Question: Which state is mentioned in the document?
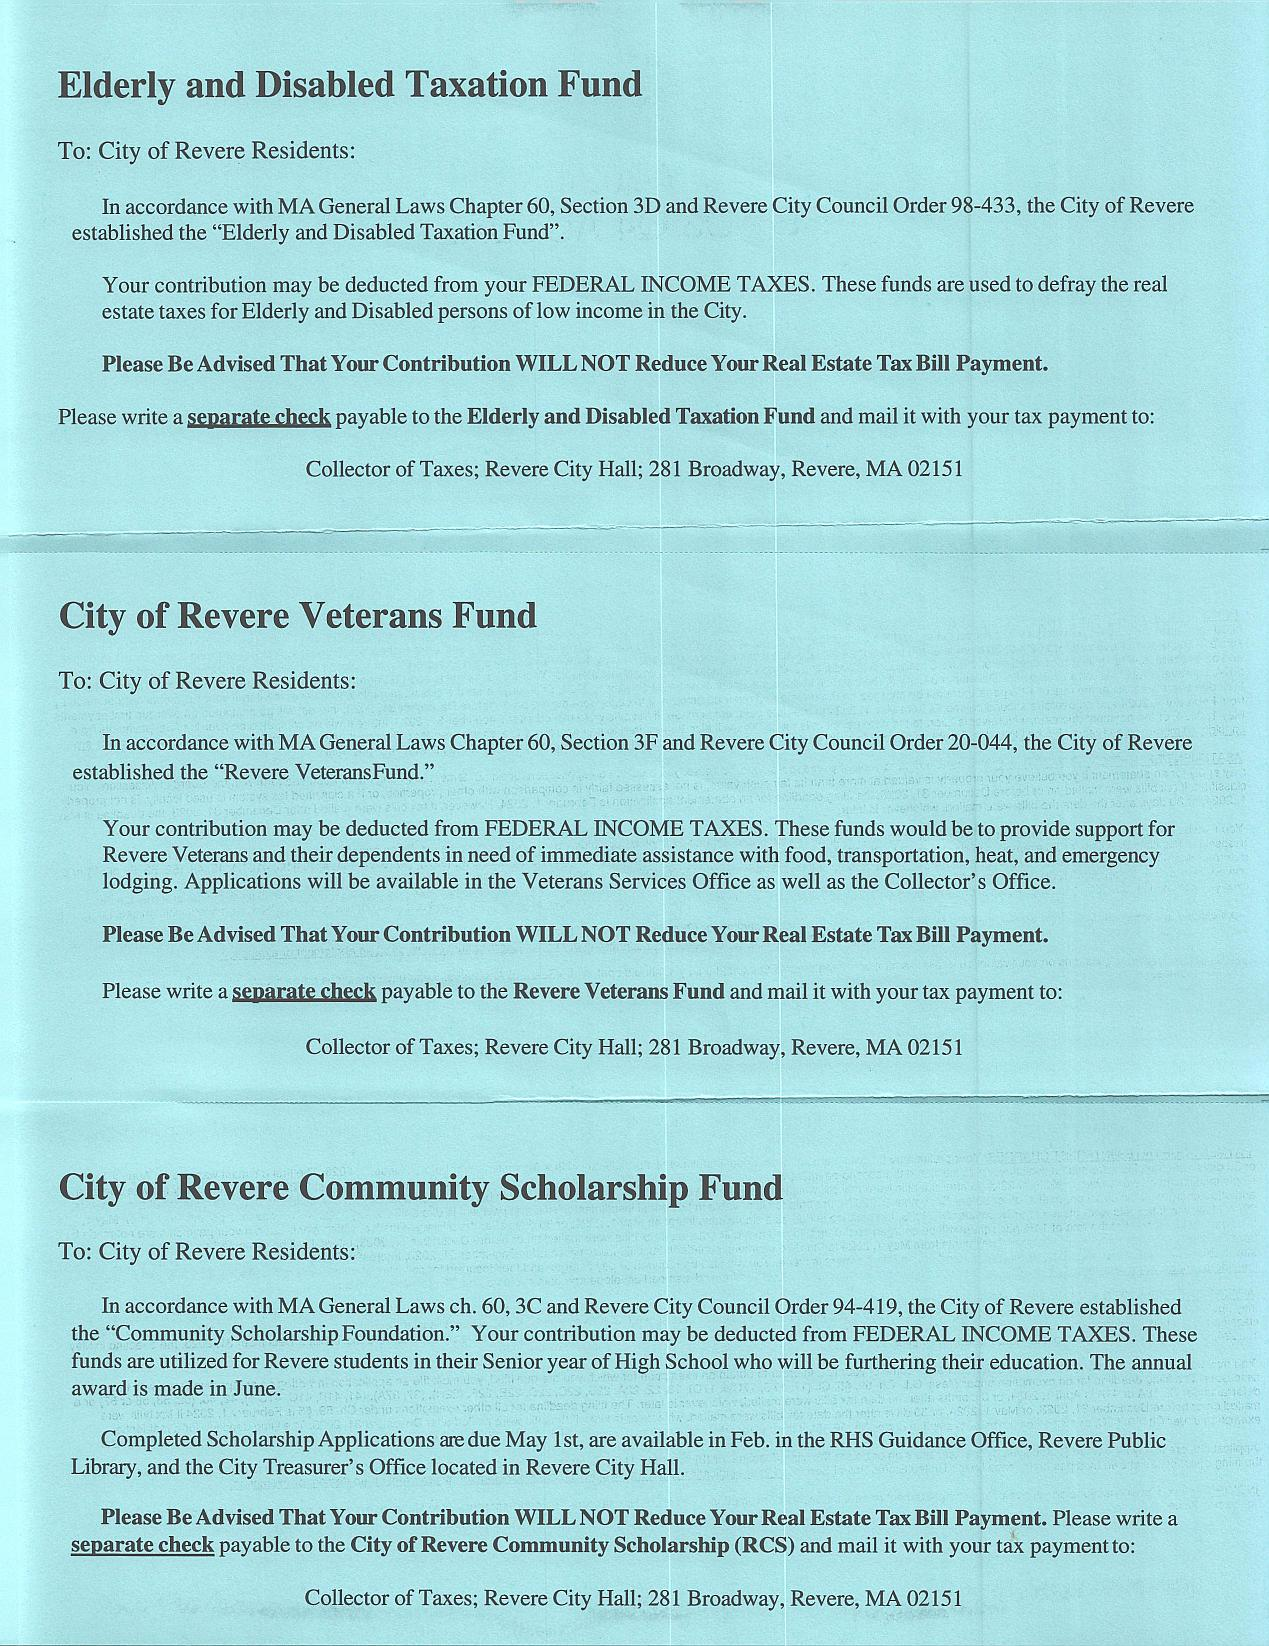
Answer: "MA"